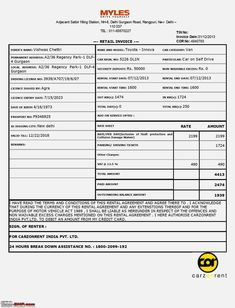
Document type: Invoice